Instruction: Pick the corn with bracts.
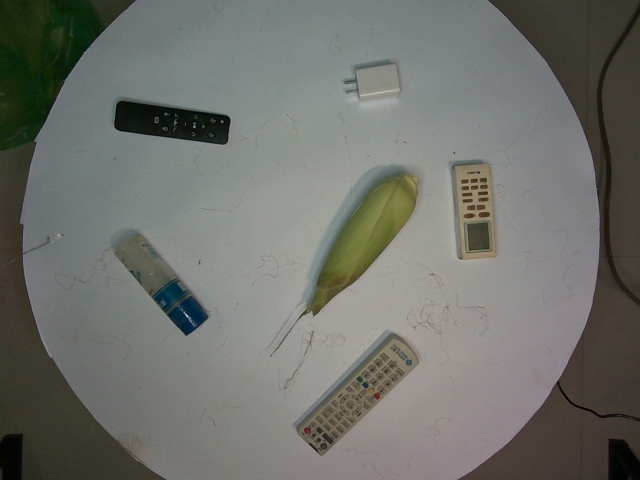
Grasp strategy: vertical